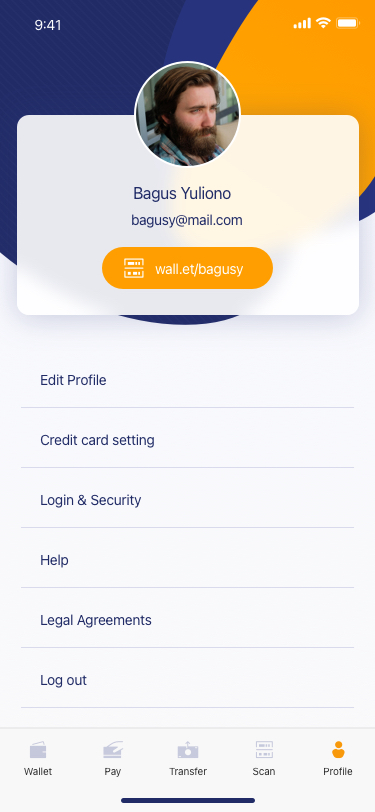
Text in this UI design:
Bagus Yuliono
bagusy@mail.com
wall.et/bagusy
Edit Profile
Credit card setting
Login & Security
Help
Legal Agreements
Log out